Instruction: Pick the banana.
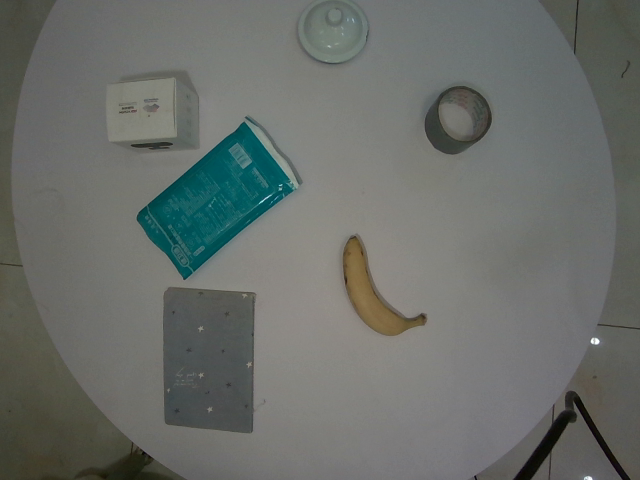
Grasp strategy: vertical